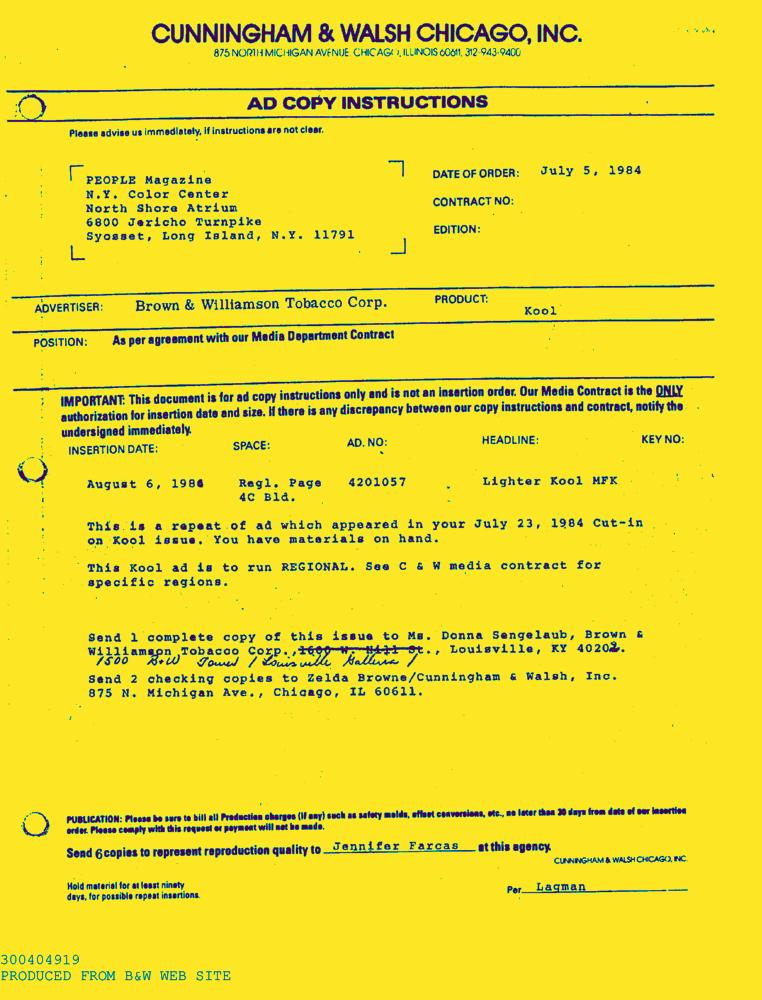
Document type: AD